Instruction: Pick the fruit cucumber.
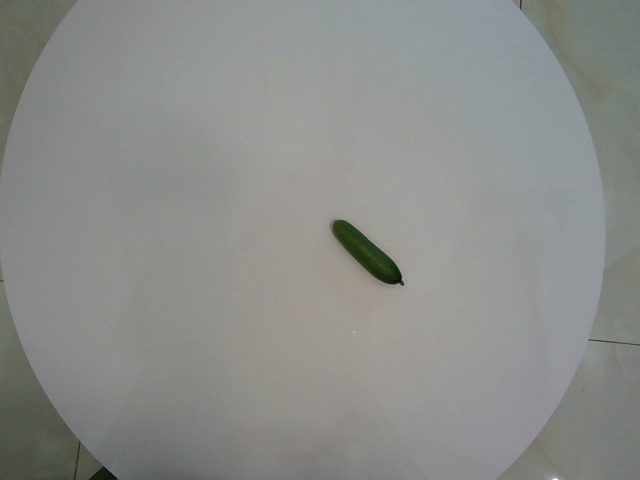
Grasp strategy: vertical